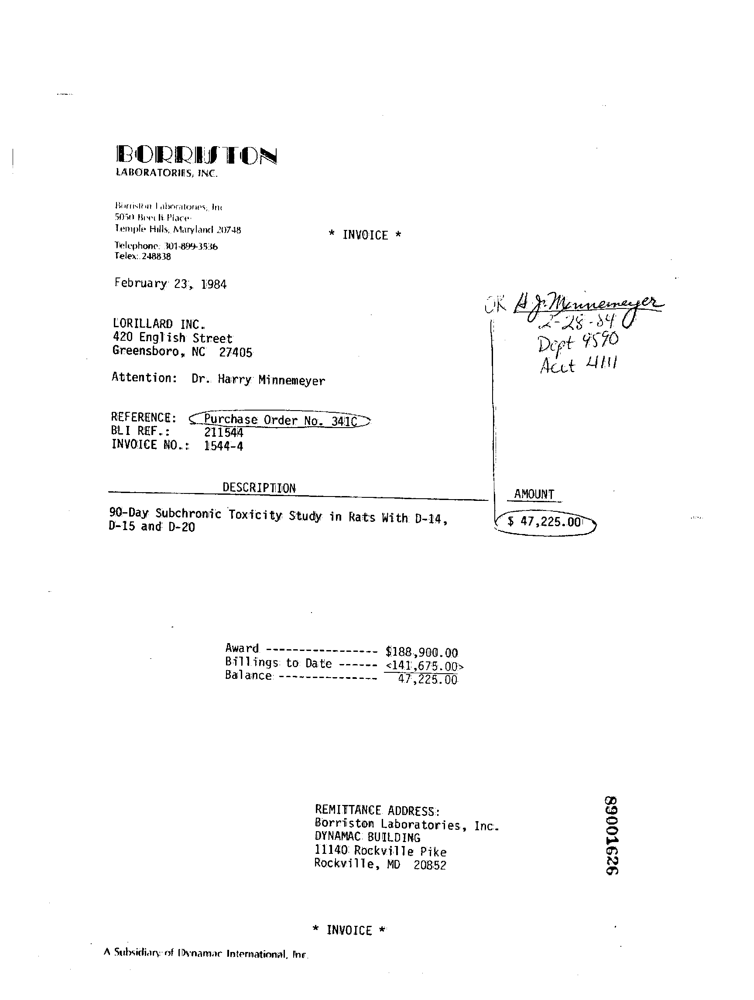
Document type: Invoice